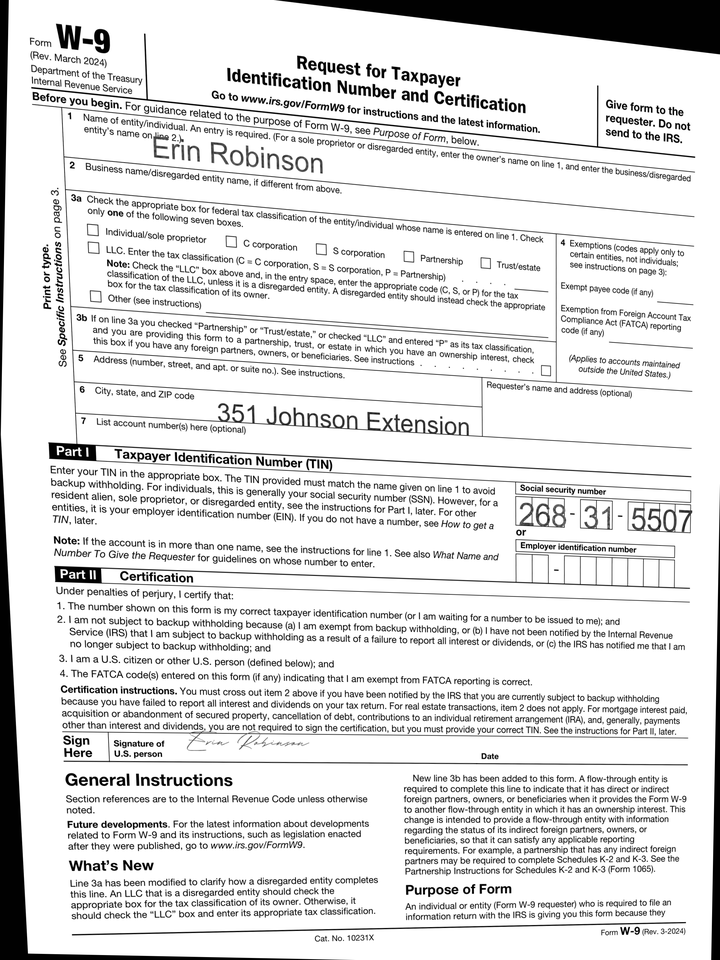
adr1: 351 Johnson Extension
cbx: no
ssn: 268315507
enm: Erin Robinson